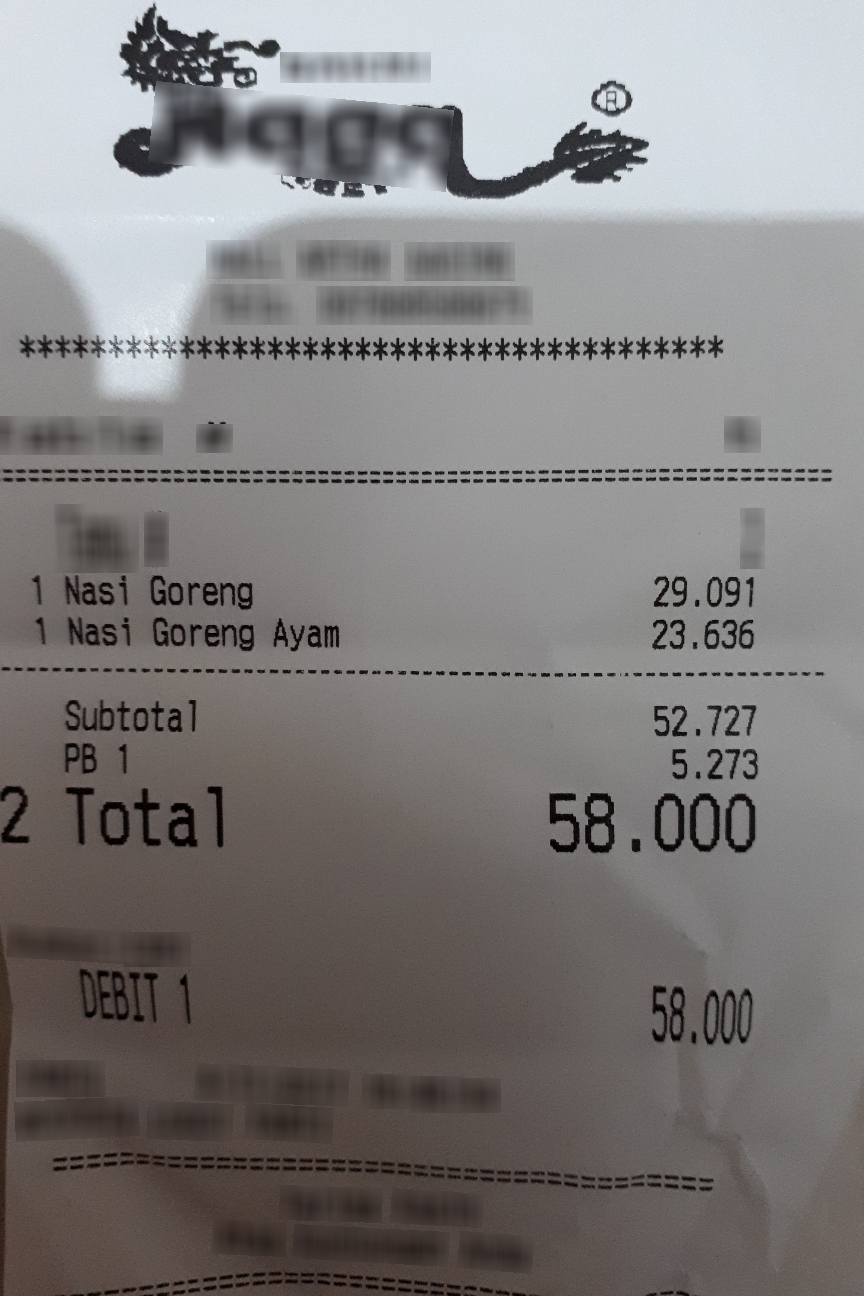
Number of items: 2
Subtotal: 52.727
Tax: 5.273
Total: 58.000
OCR text regions:
text: 1
text: Nasi
text: Goreng
text: 29.091
text: 1
text: Nasi
text: Goreng
text: Ayam
text: 23,636
text: Subtotal
text: 52.727
text: PB
text: 1
text: 5.273
text: Total
text: 58.000
text: DEBIT
text: 1
text: 58.000
text: 2